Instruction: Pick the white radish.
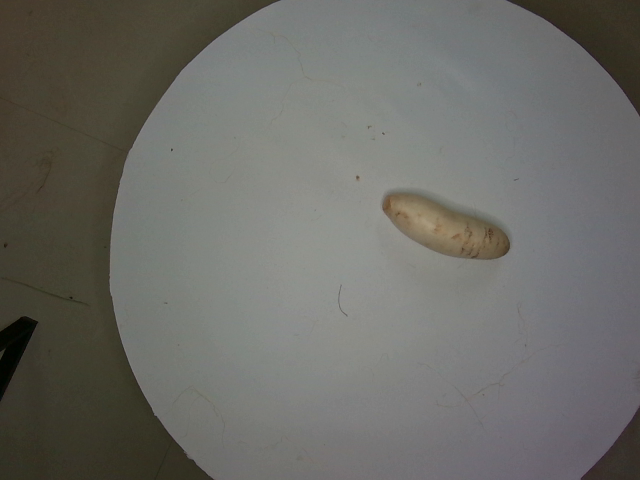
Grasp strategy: vertical